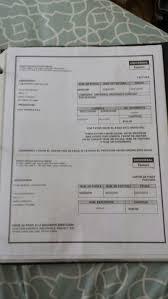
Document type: Invoice